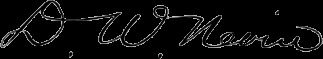
Signature of: david williamson nevin